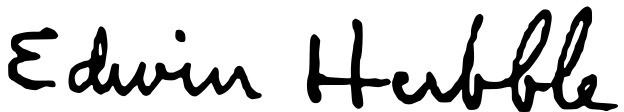
Signature of: edwin hubble